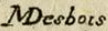
Signature of: martial desbois